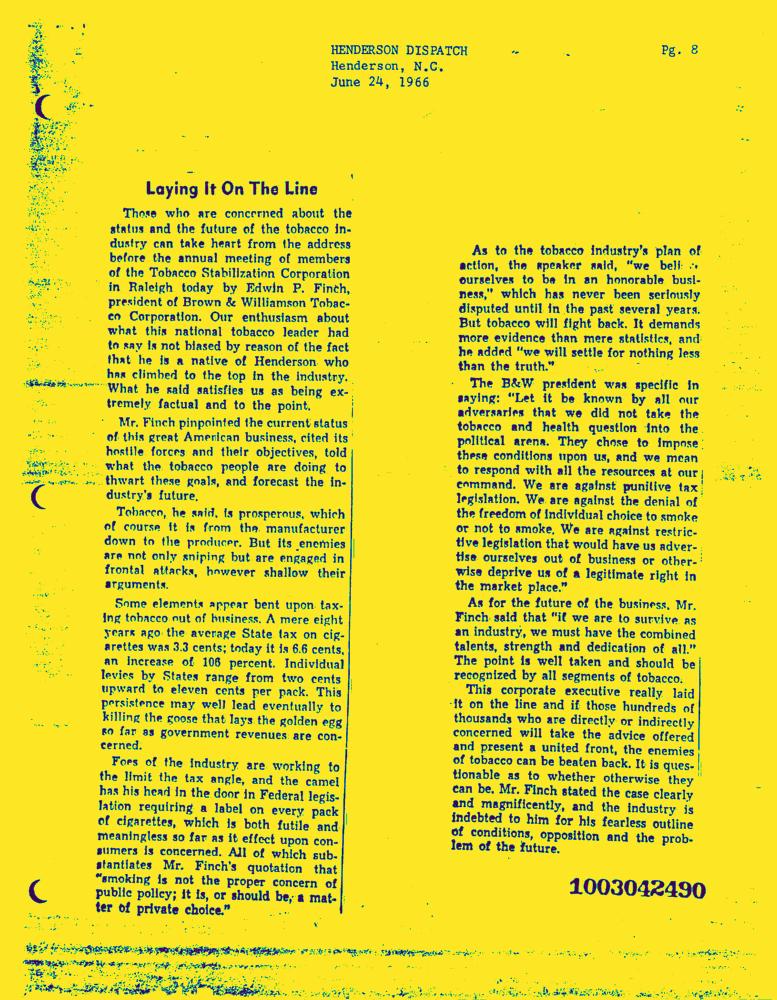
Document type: News-Article